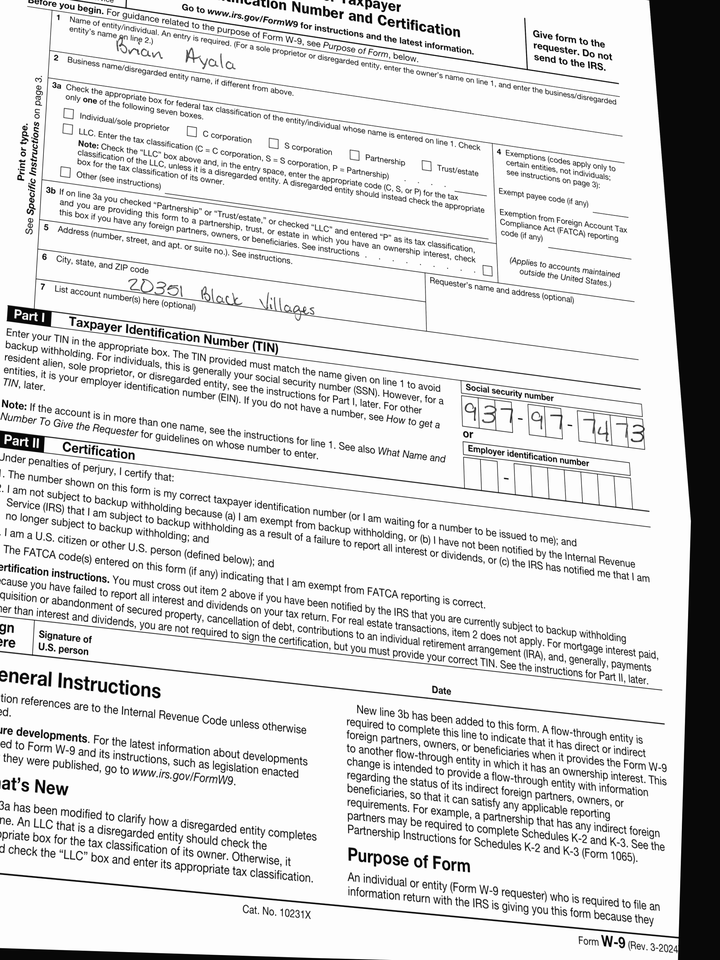
adr1: 20351 Black Villages
cbx: no
ssn: 937977473
enm: Brian Ayala